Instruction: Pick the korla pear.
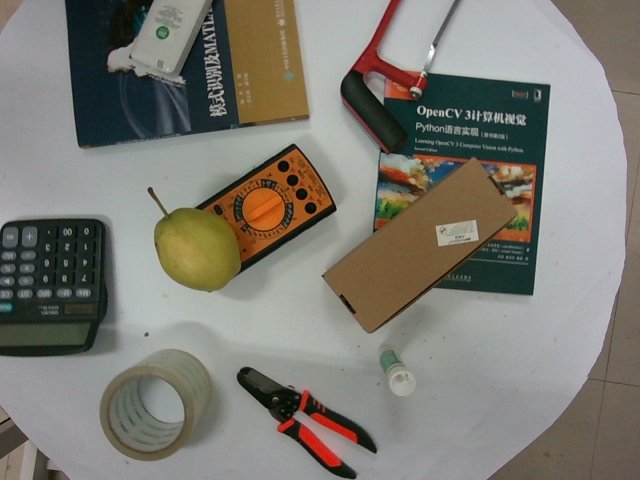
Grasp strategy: vertical